Question: What is the potential diagnosis?
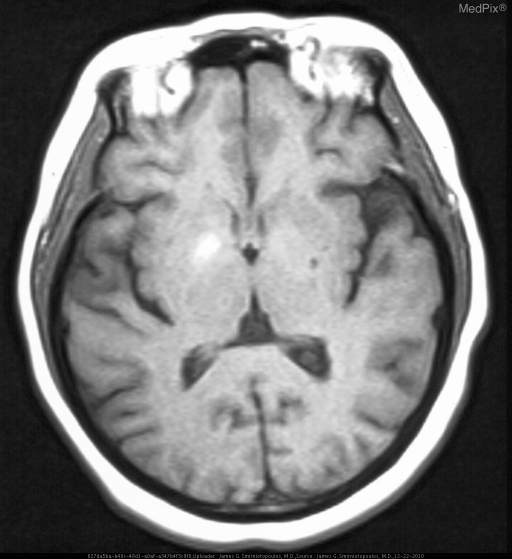
Answer: The possible diagnosis includes •  Cerebral infarction
•  Reperfusion contrast enhancement
•  Hemorrhagic stroke
•  Hypertensive hemorrhage
•  Angioinvasive mycotic hemorrhage.